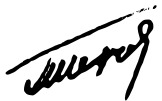
Signature of: petko penchev